Question: What is the filing due date as per the document?
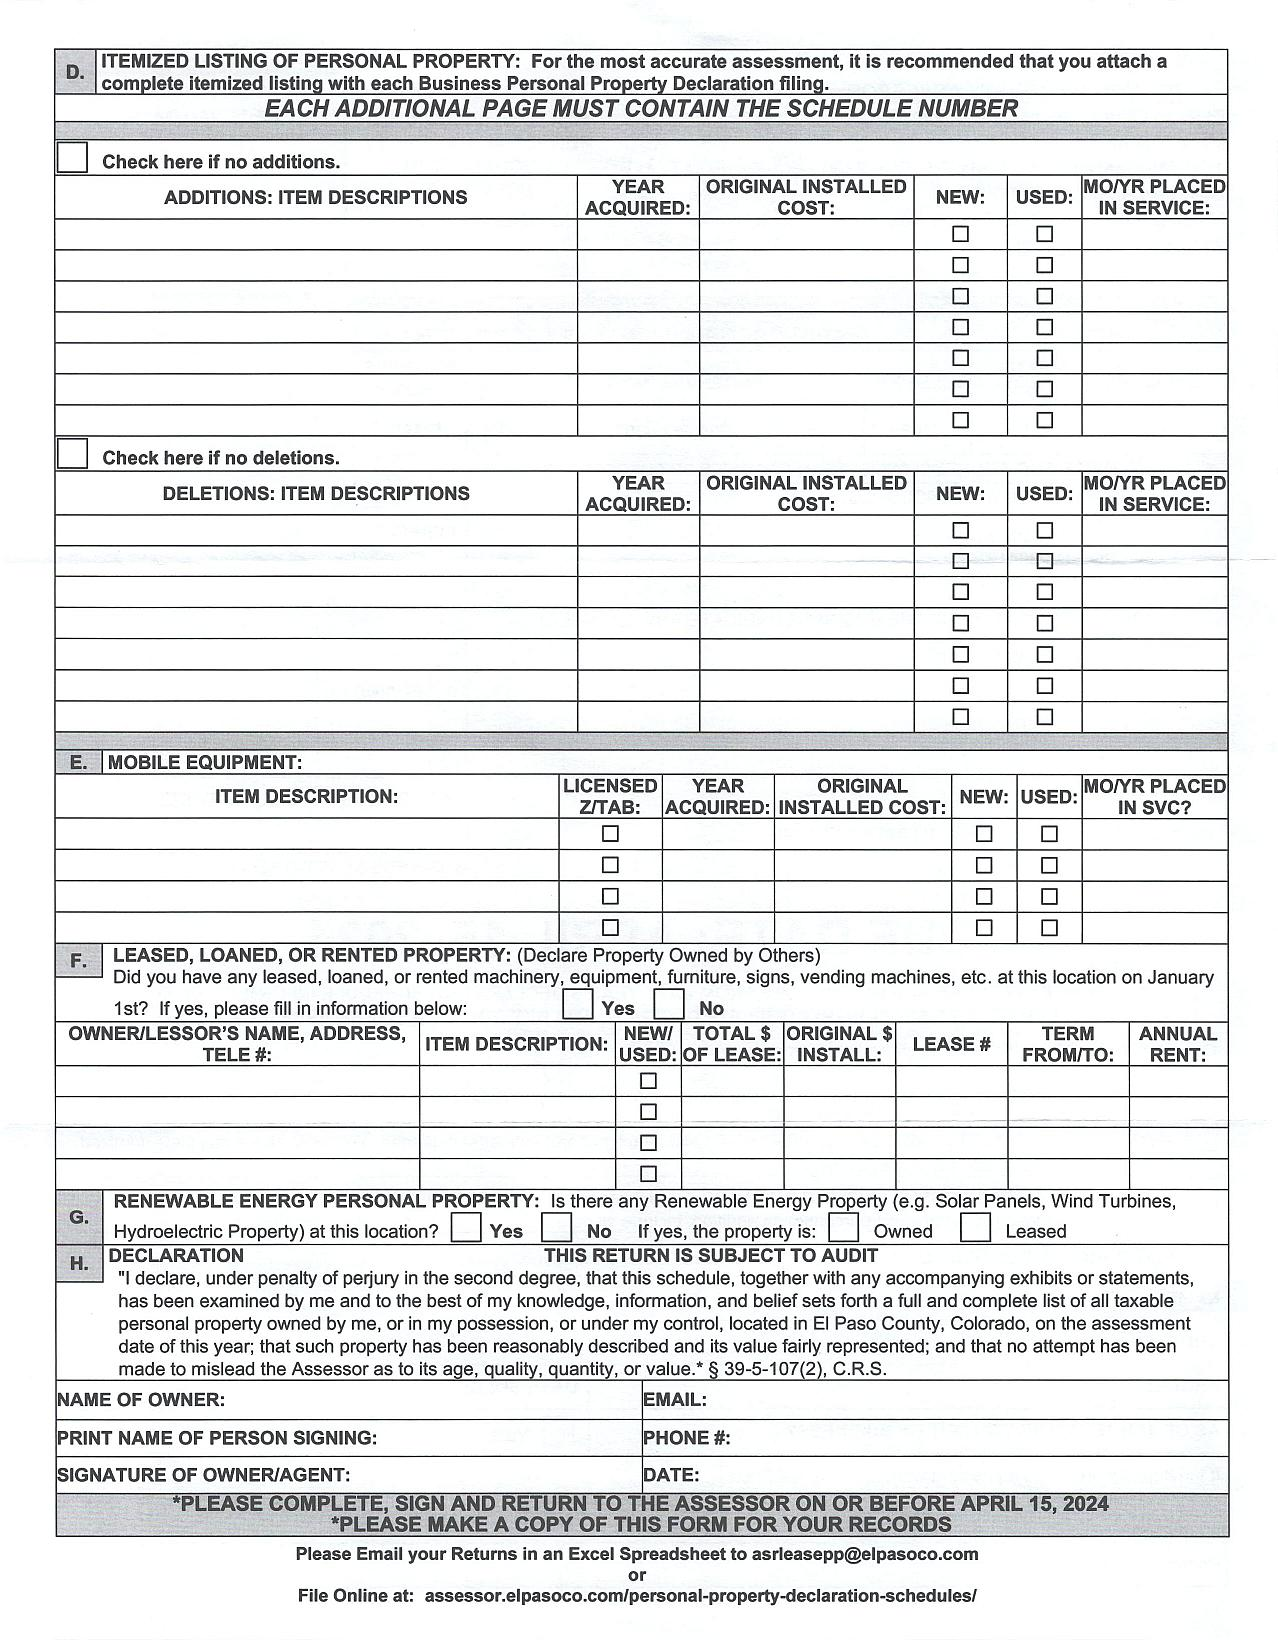
Answer: "15-Apr-24"